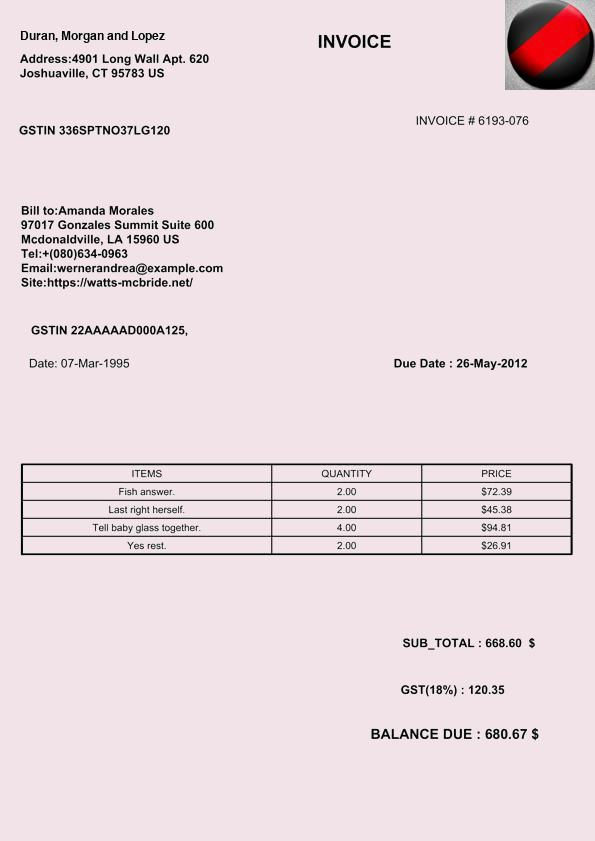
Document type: Invoice